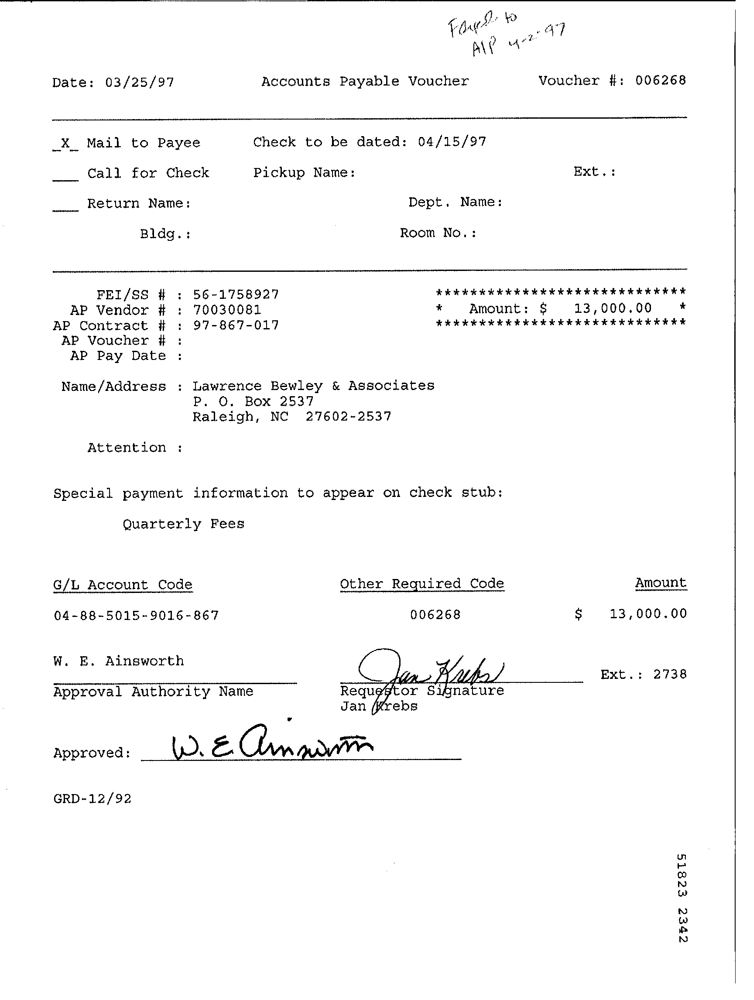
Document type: Invoice